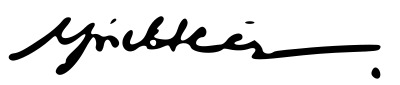
Signature of: yasin haji mohamoud